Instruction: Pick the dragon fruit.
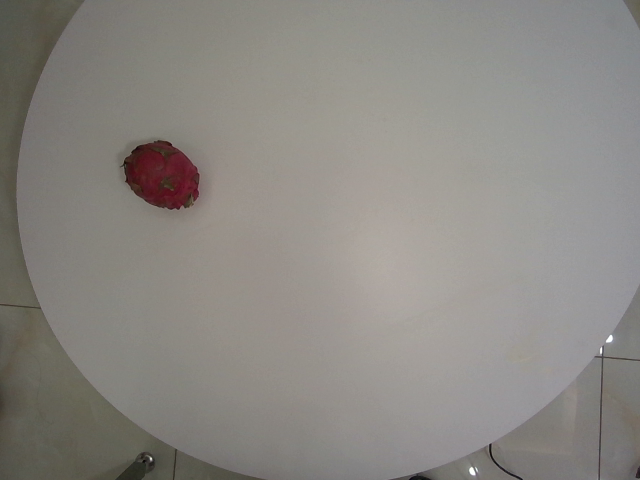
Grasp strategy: vertical